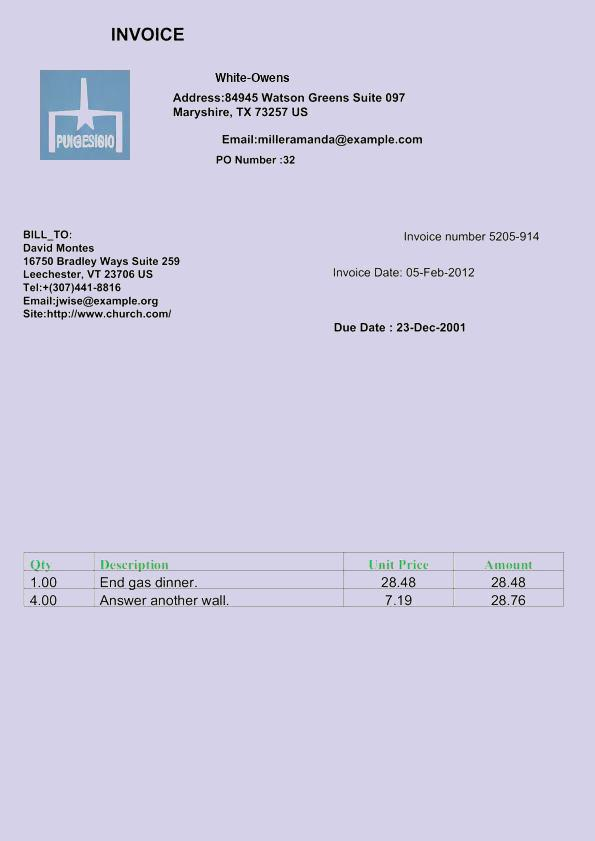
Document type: Invoice